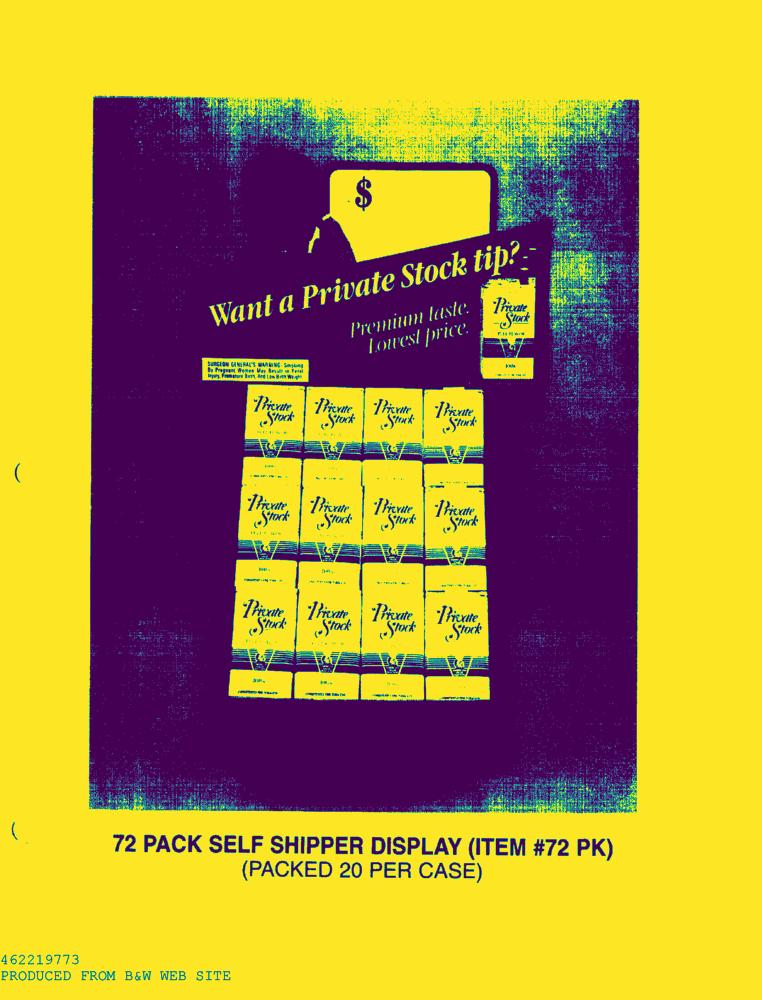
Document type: AD